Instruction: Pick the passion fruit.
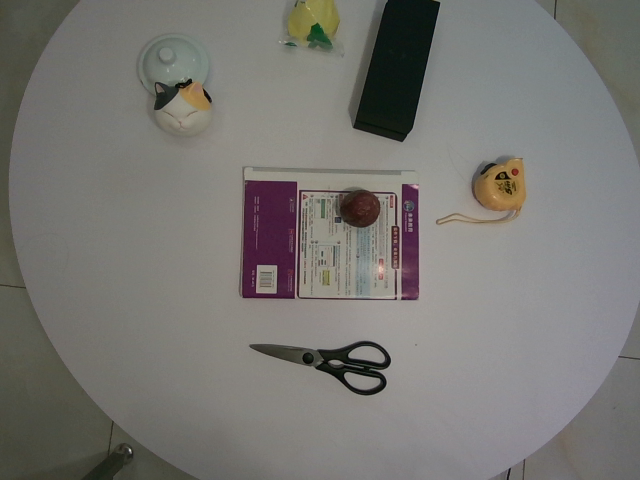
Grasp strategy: vertical